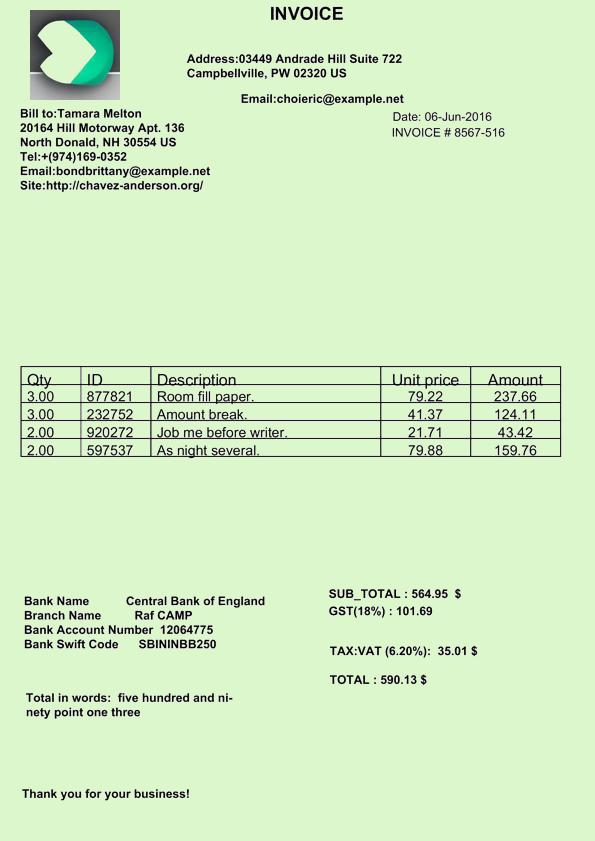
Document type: Invoice